Question: What was observed in the imaging?
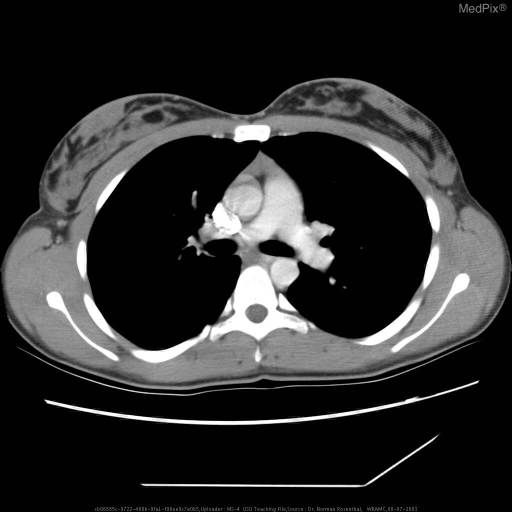
Answer: The imaging shows Residual Thymus Residual Thymus.